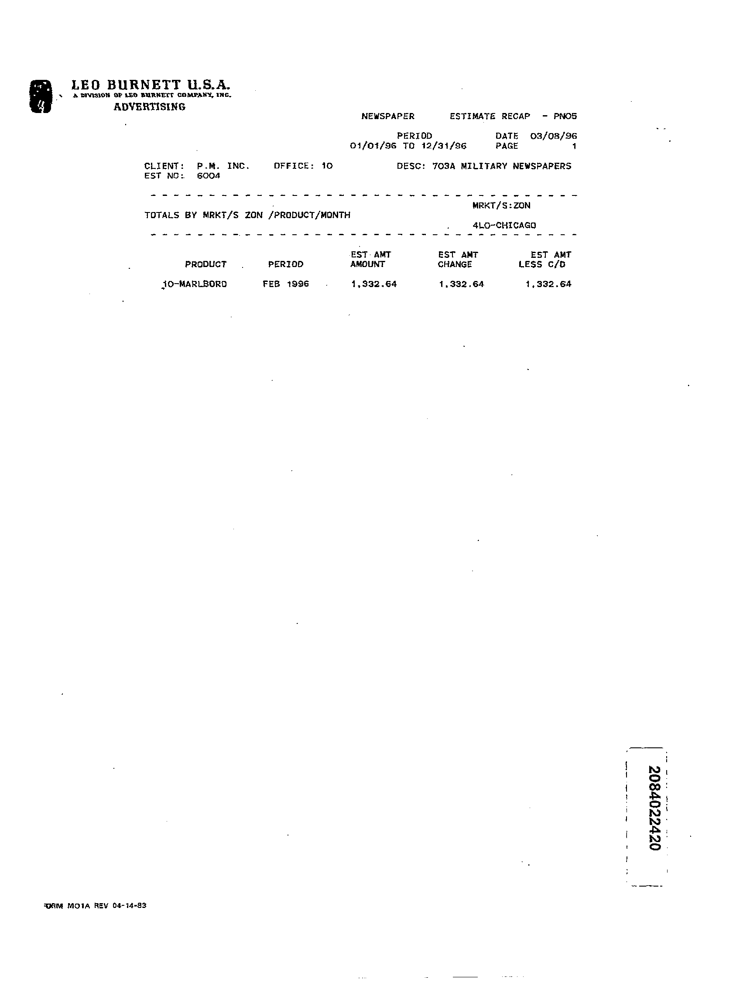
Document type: Invoice